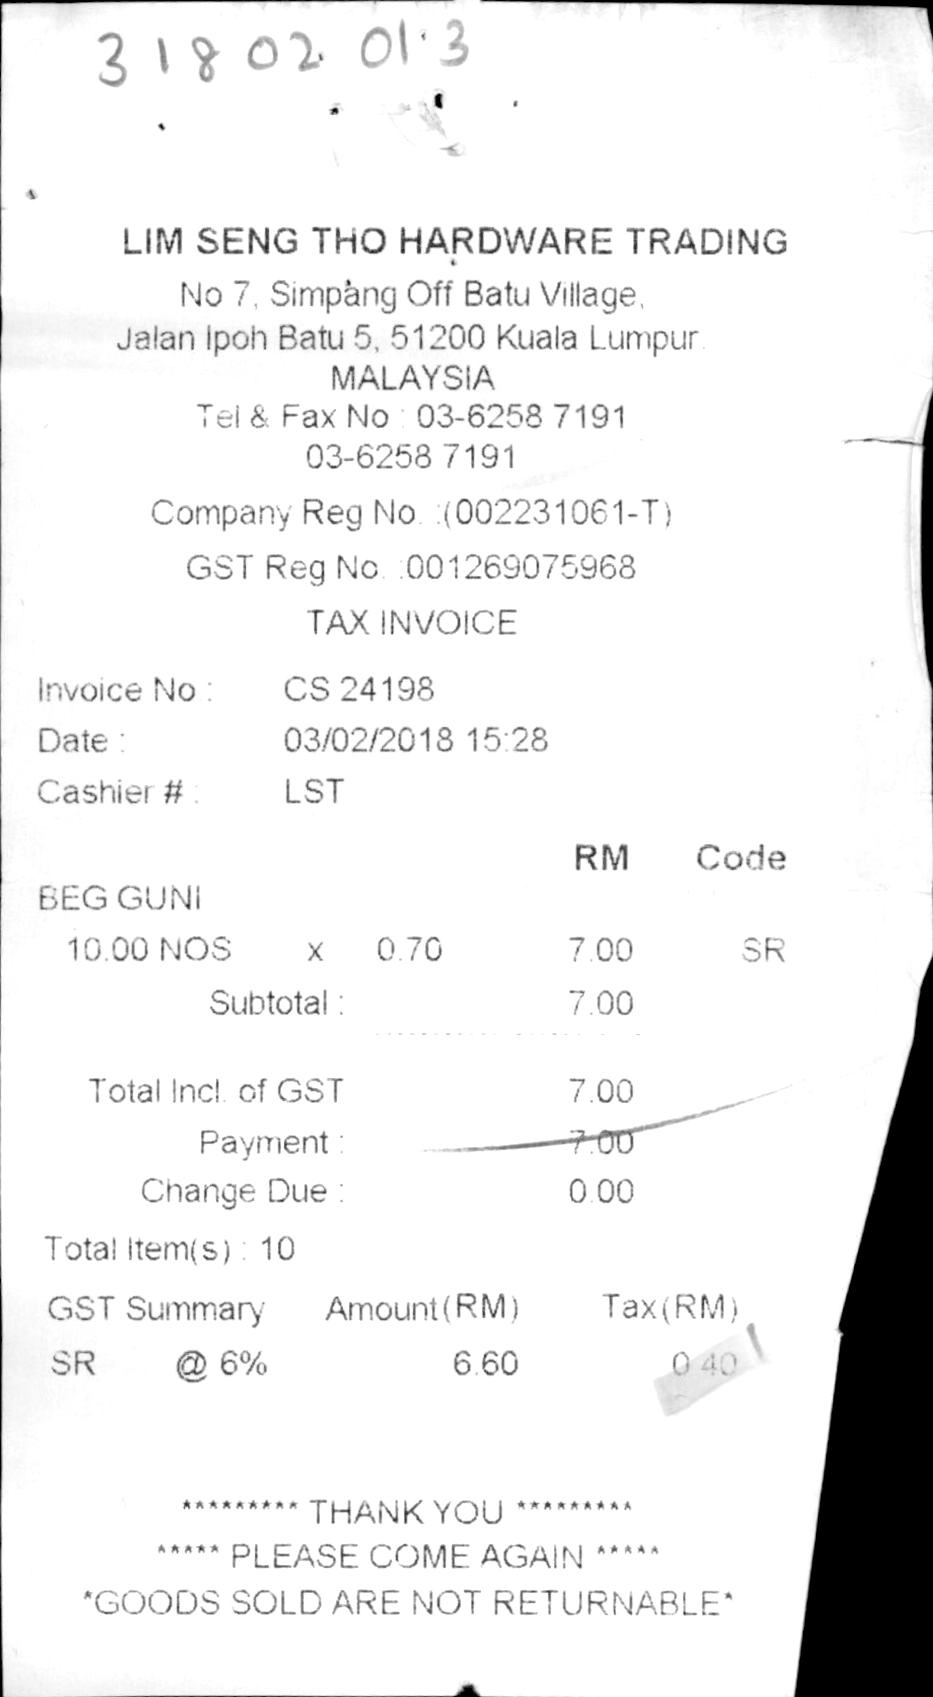
LIM SENG THO HARDWARE TRADING
NO 7. SIMPANG OFF BATU VILLAGE,
JALAN IPOH BATU 5, 51200 KUALA LUMPUR
MALAYSIA
TEL & FAX NO : 03-6258 7191
03-6258 7191
COMPANY REG NO. : (002231061-T)
GST REG NO. : 001269075968
TAX INVOICE
INVOICE NO :
CS 24198
DATE :
03/02/2018 15:28
CASHIER #
LST
BEG GUNI
RM
CODE
10.00 NOS
X
0.70
7.00
SR
SUBTOTAL :
7.00
TOTAL INCL OF GST :
7.00
PAYMENT :
7.00
CHANGE DUE :
0.00
TOTAL ITEM(S) : 10
GST SUMMARY
AMOUNT(RM)
TAX(RM)
SR
@ 6%
6.60
0.40
THANK YOU
PLEASE COME AGAIN
*GOODS SOLD ARE NOT RETURNABLE*